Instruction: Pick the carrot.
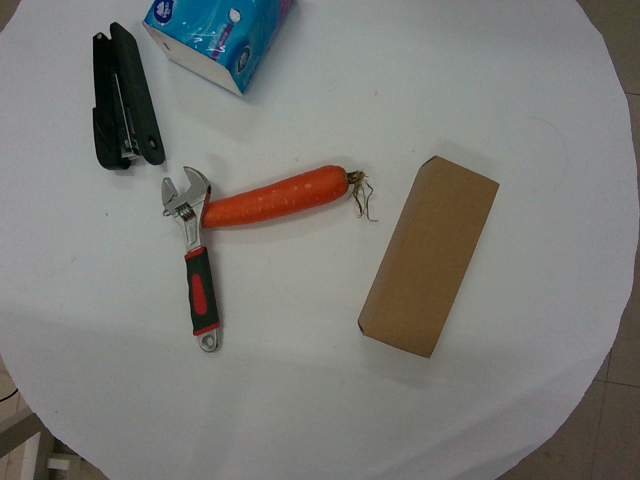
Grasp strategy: vertical